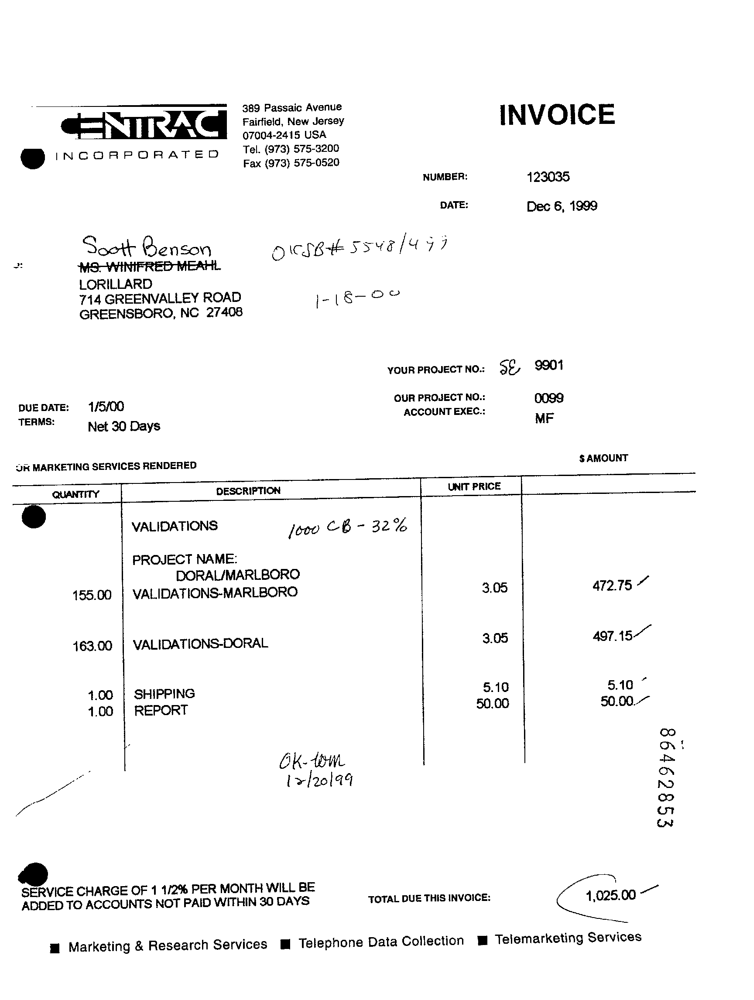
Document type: Invoice